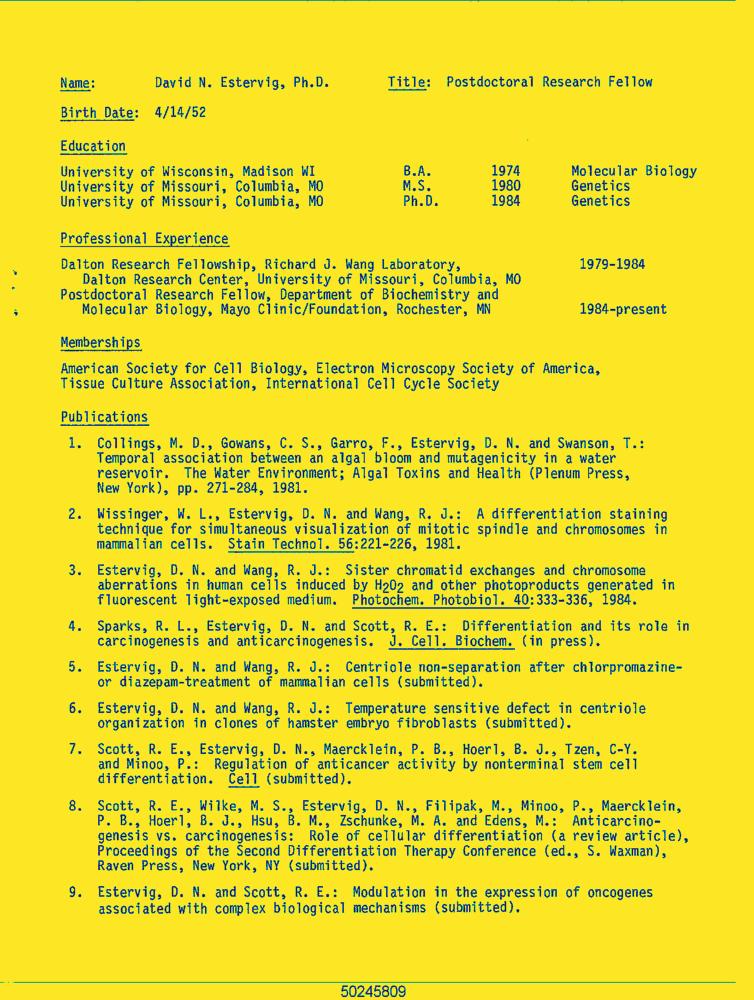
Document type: Resume-Doc